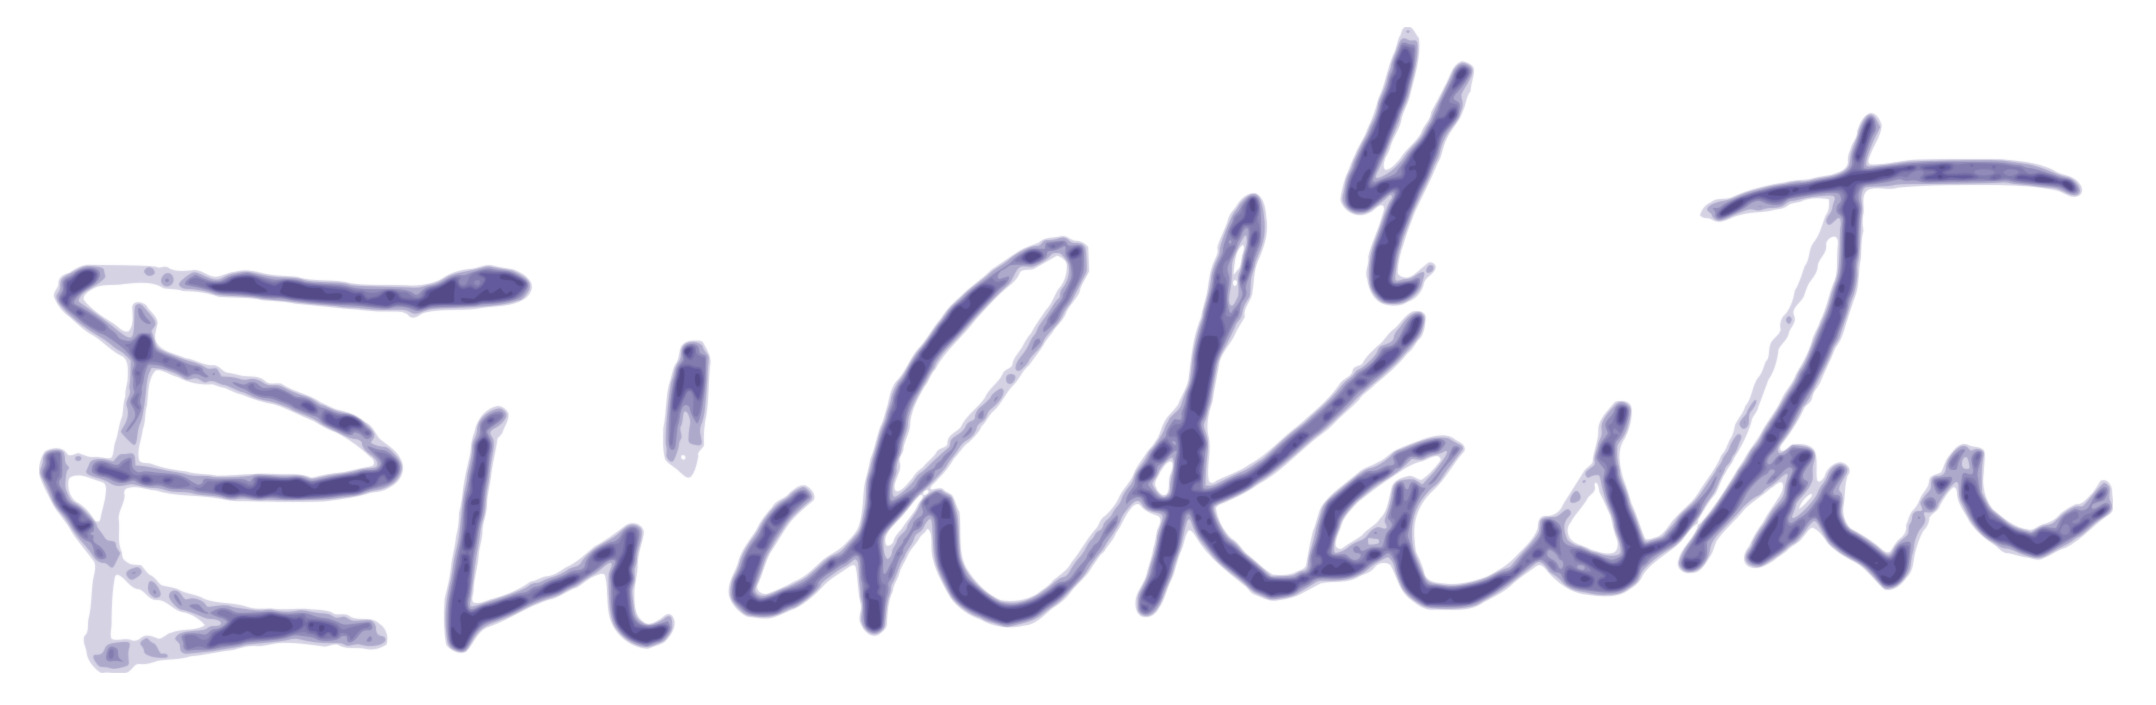
Signature of: erich kästner